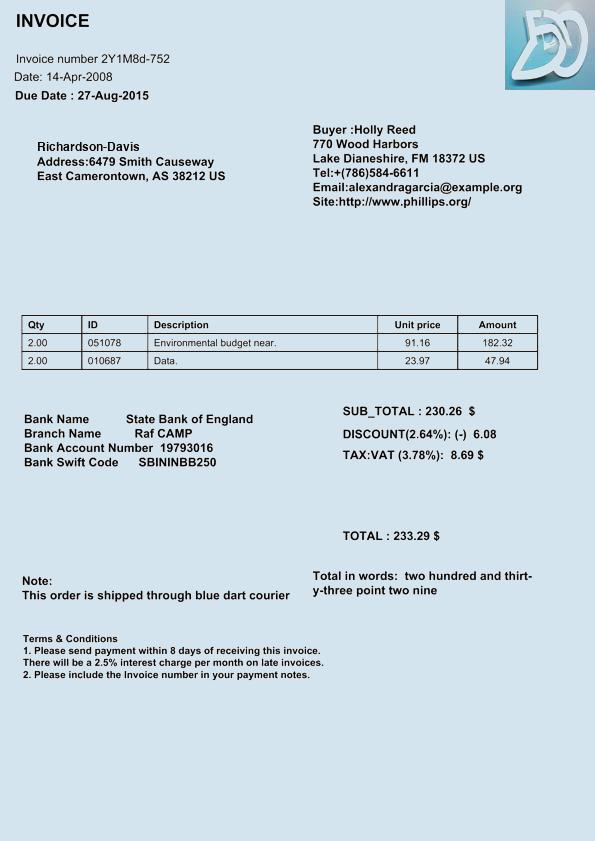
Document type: Invoice